Question: Can you provide the account number mentioned in the document?
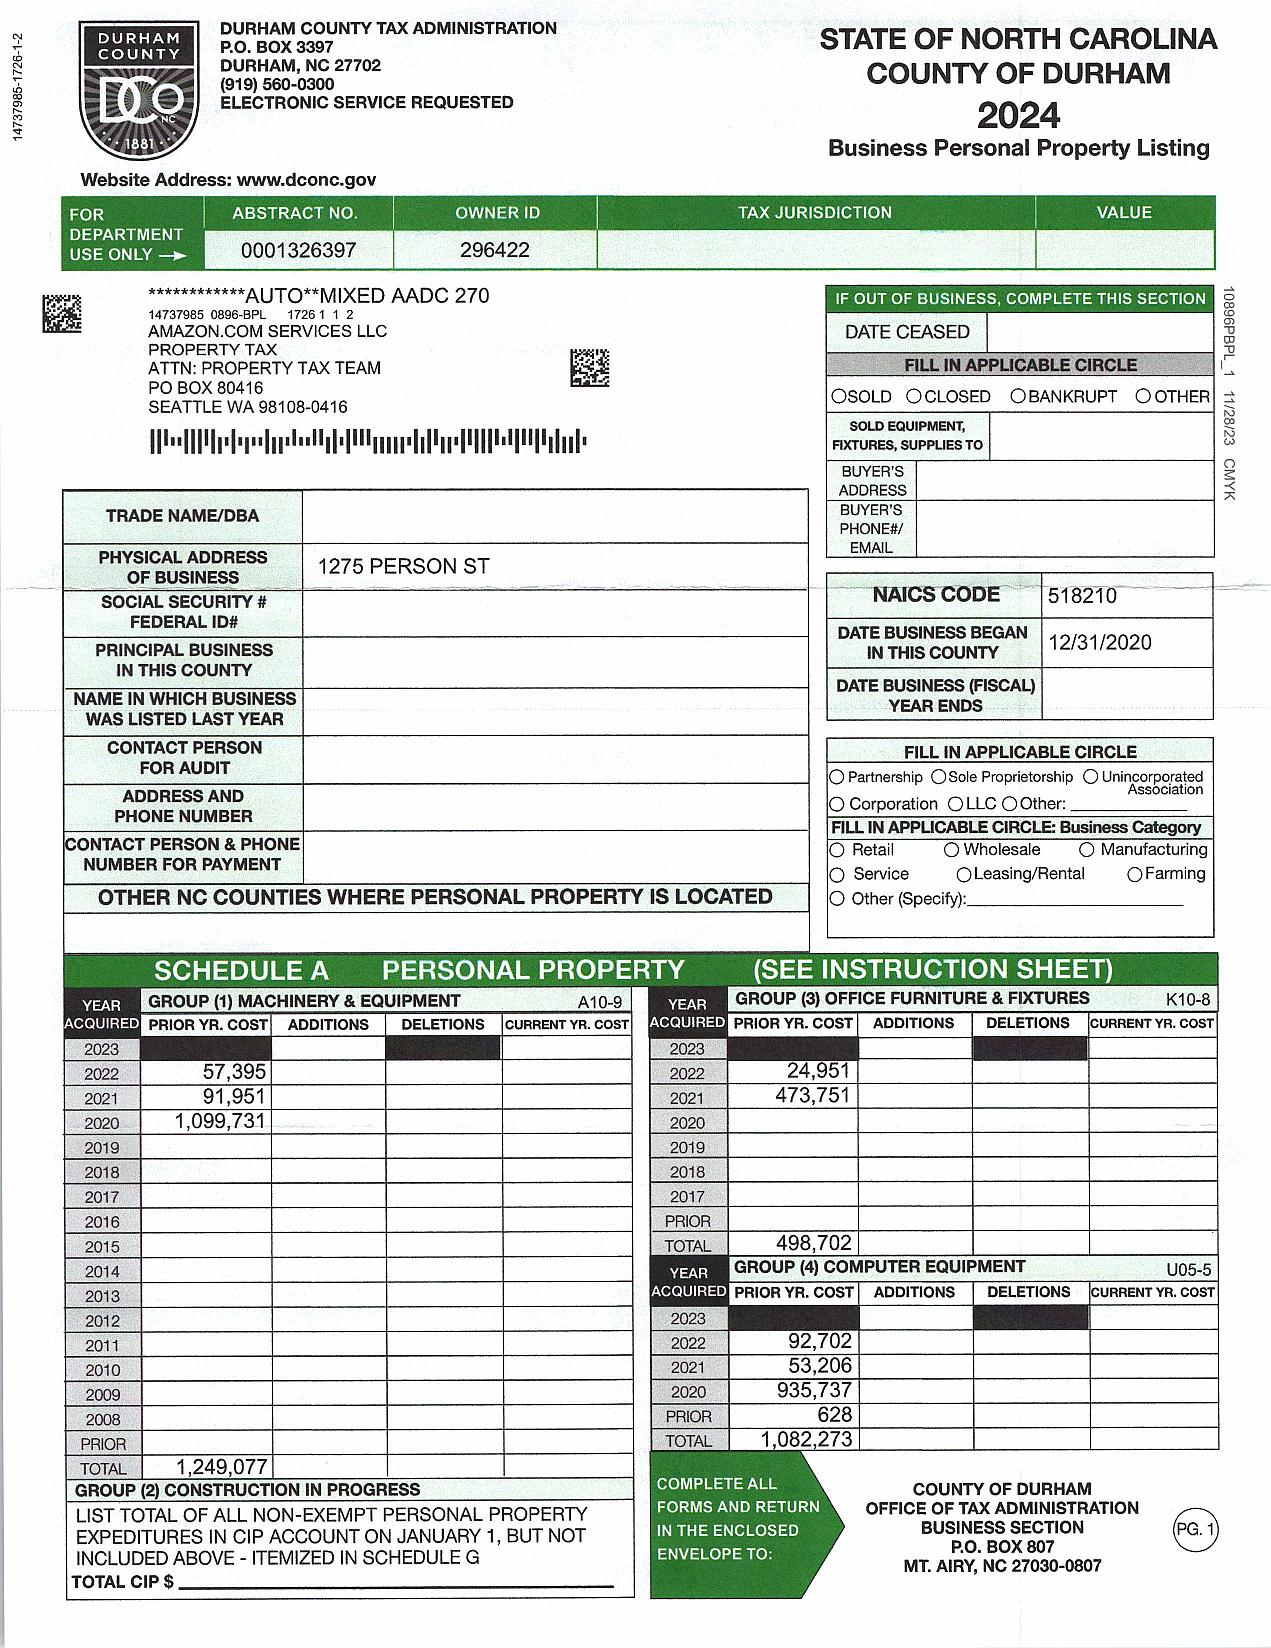
Answer: "0001326397"